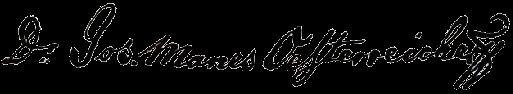
Signature of: józsef manes österreicher